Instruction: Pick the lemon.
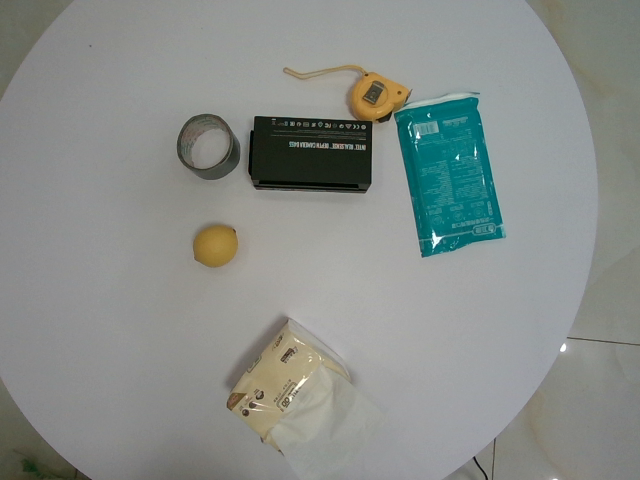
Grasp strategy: vertical